Question: How is the history relevant to the case?
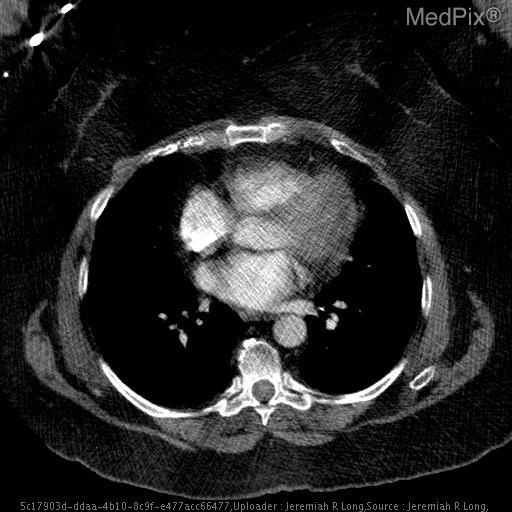
Answer: The patient's history of Shortness fo breath with concern for pulmonary embolism. is key in understanding the case.